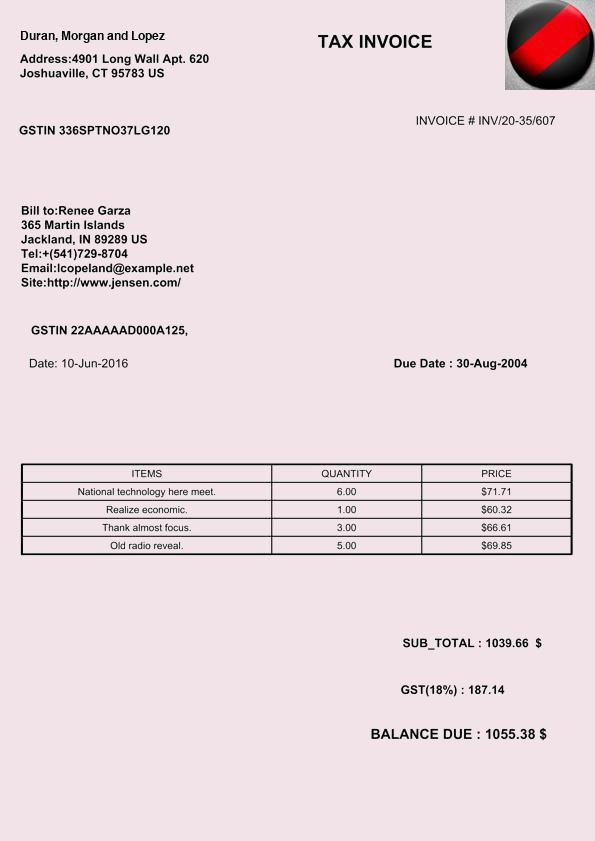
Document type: Invoice